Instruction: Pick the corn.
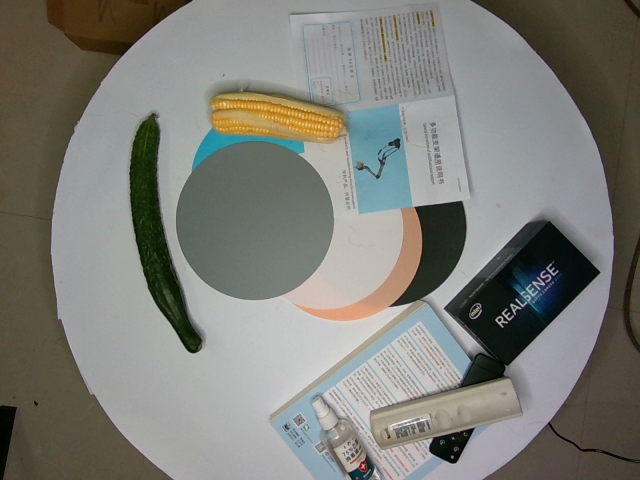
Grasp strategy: vertical